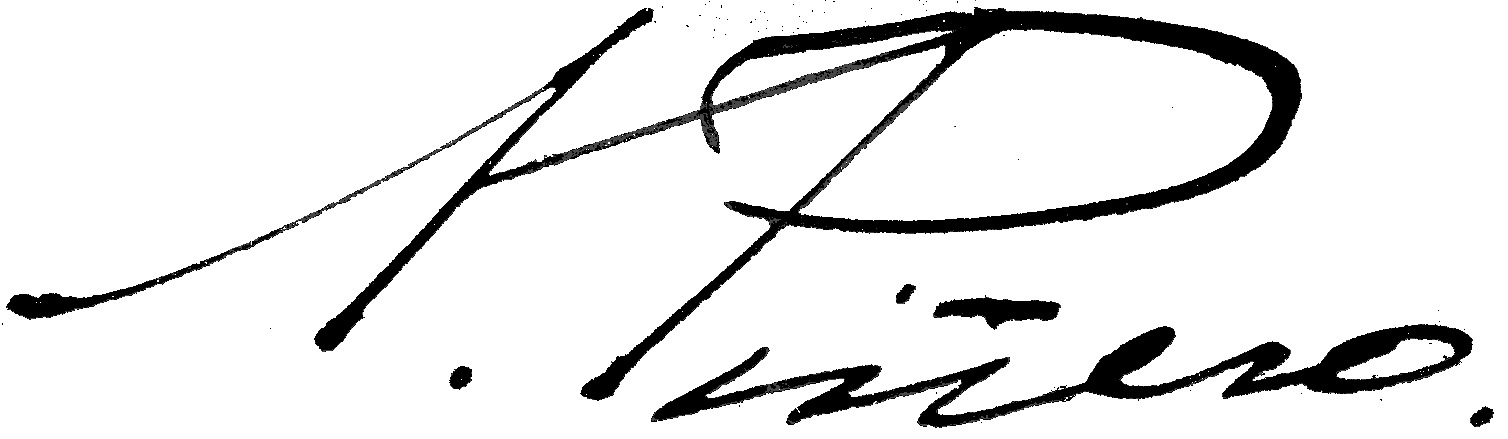
Signature of: norberto piñero